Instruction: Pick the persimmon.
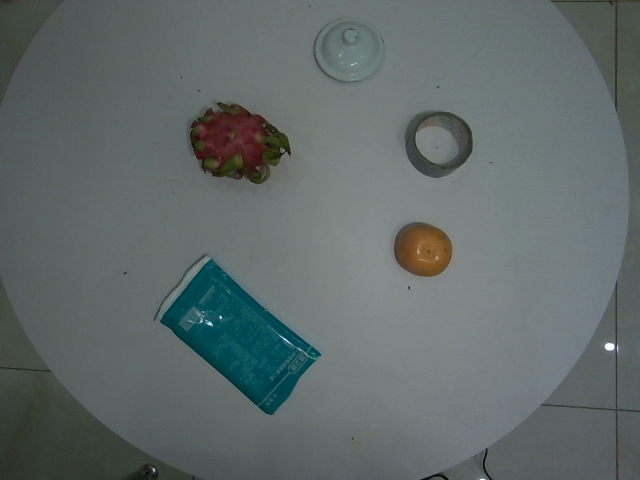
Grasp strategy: vertical